Identify and extract the amount in words, amount in numbers, payee name, cheque date, and bank name from the image.
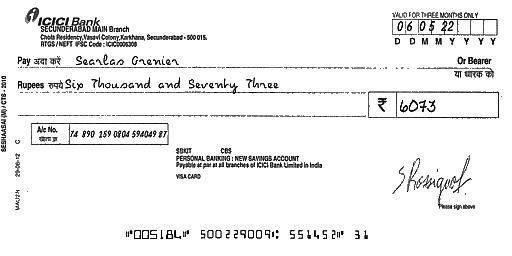
amt_in_words: Six Thousand and Seventy Three
amt_in_figures: 6073
payee_name: Searlas Grenier
bank_name: ICICI Bank
cheque_date: 06/05/22